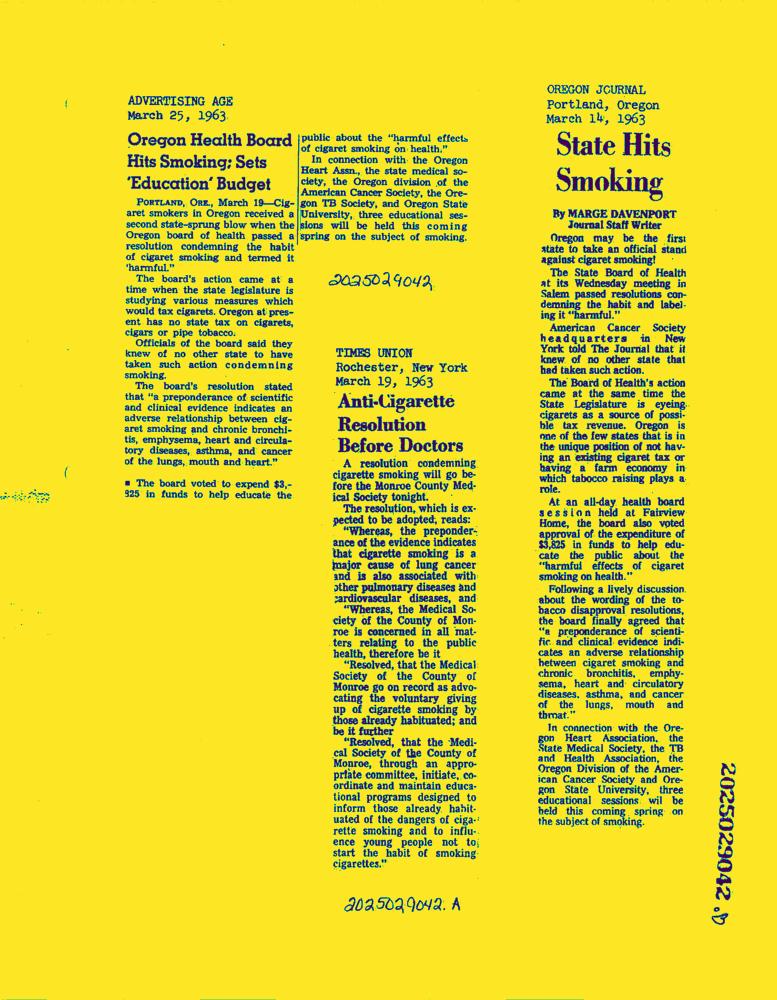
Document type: News-Article